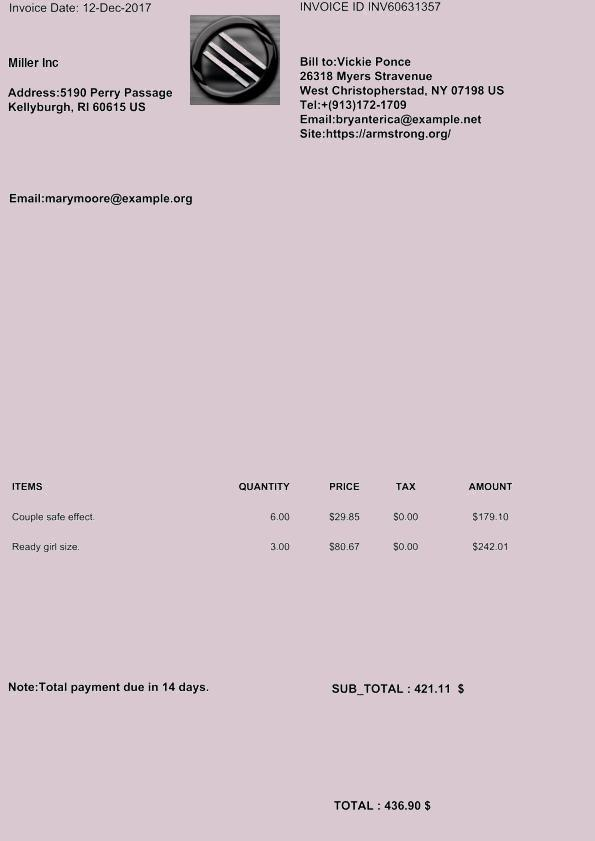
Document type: Invoice